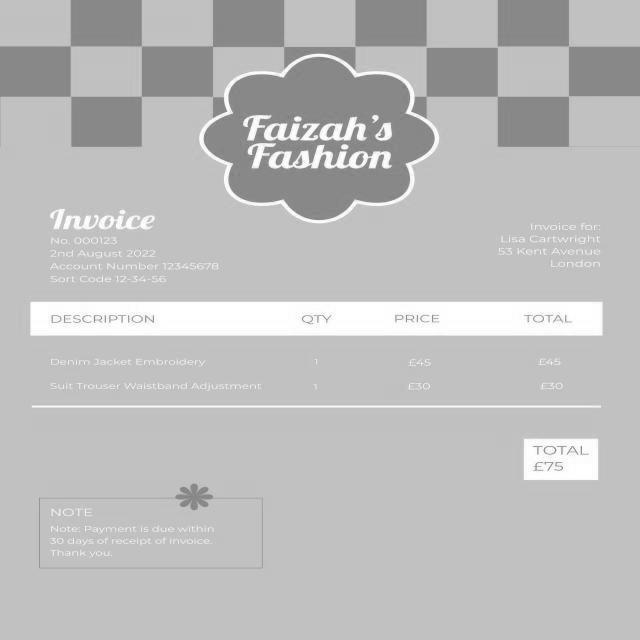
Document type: Invoice